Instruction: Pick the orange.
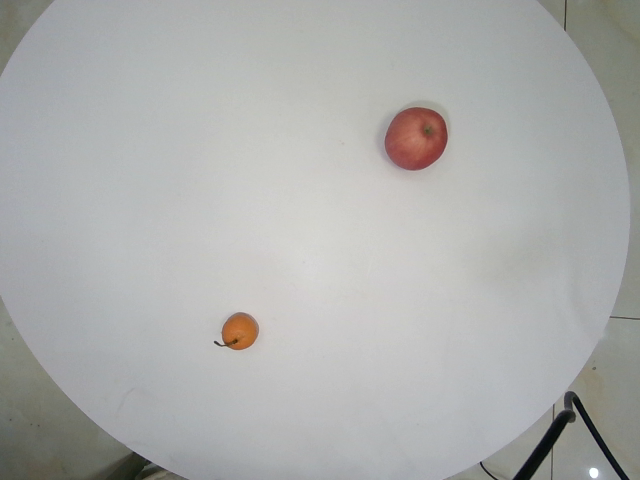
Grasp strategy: vertical